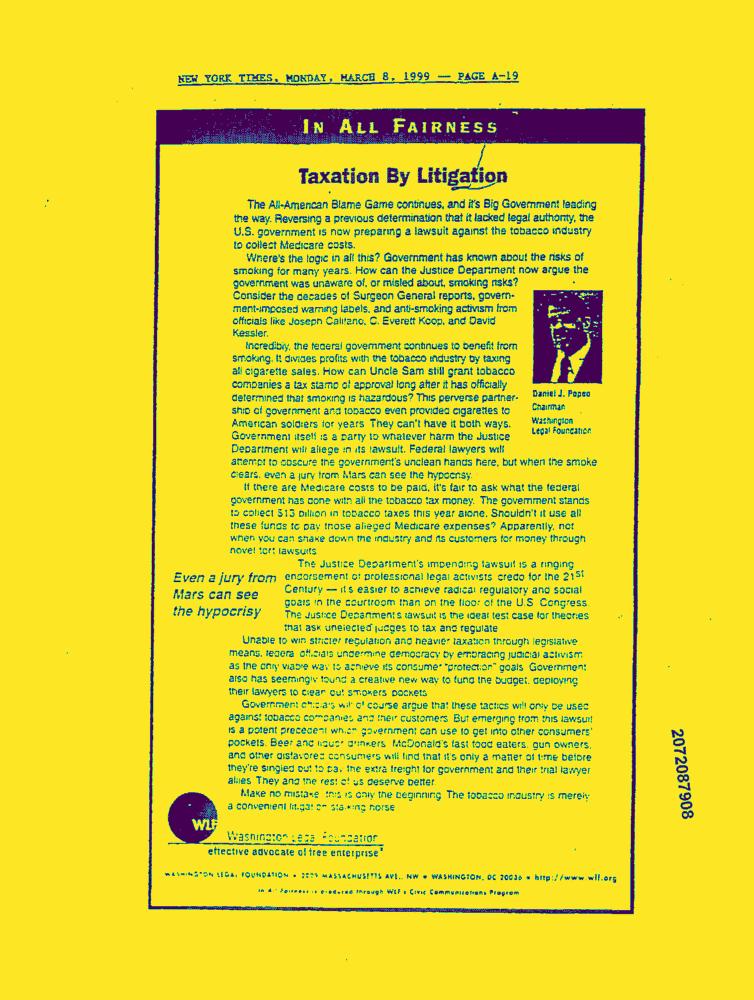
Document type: News-Article